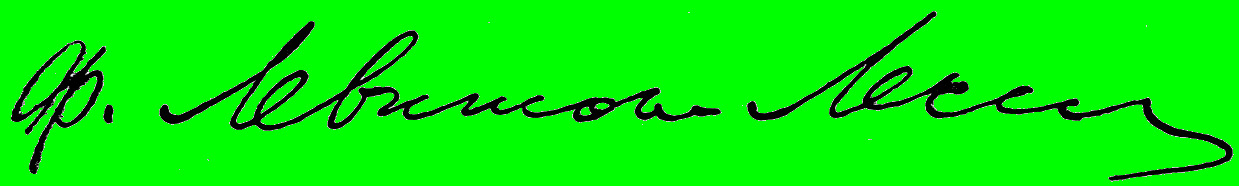
Signature of: feodor levinson lessing